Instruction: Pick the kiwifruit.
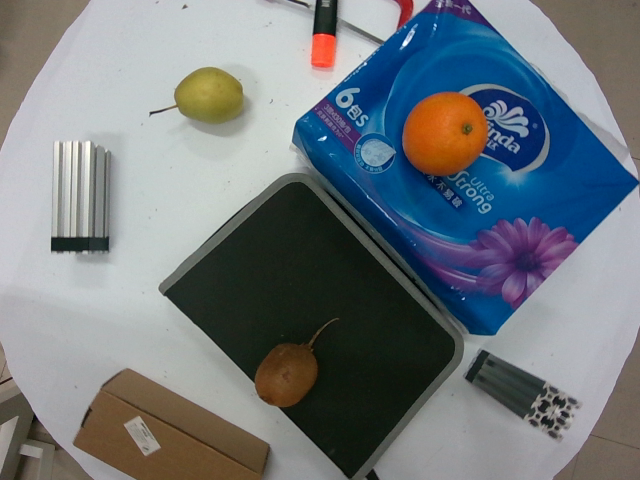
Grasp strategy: vertical